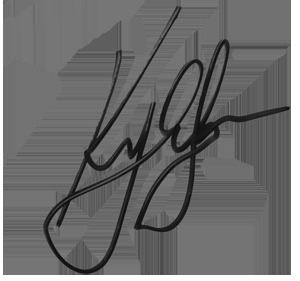
Signature of: kyle larson